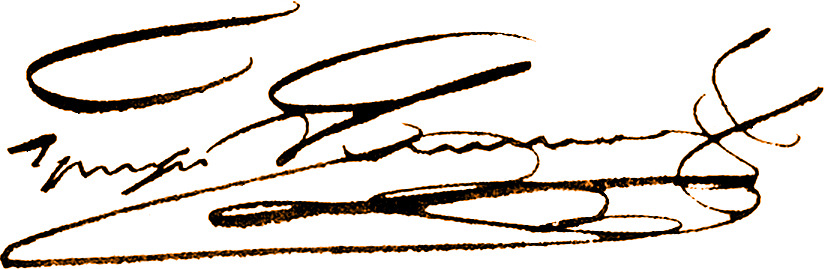
Signature of: pyotr andreevich kleinmichel